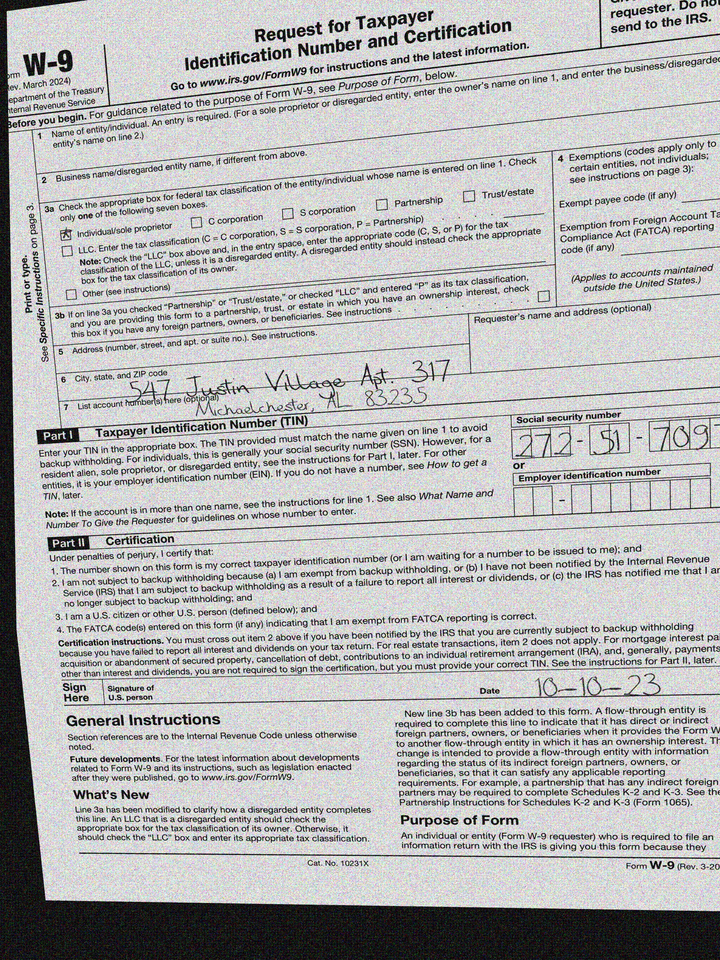
adr1: 547 Justin Village Apt. 317
adr2: Michaelchester, AL 83235
cbx: yes
ssn: 272517097
sdt: 10-10-23